Question: Can you provide the account number mentioned in the document?
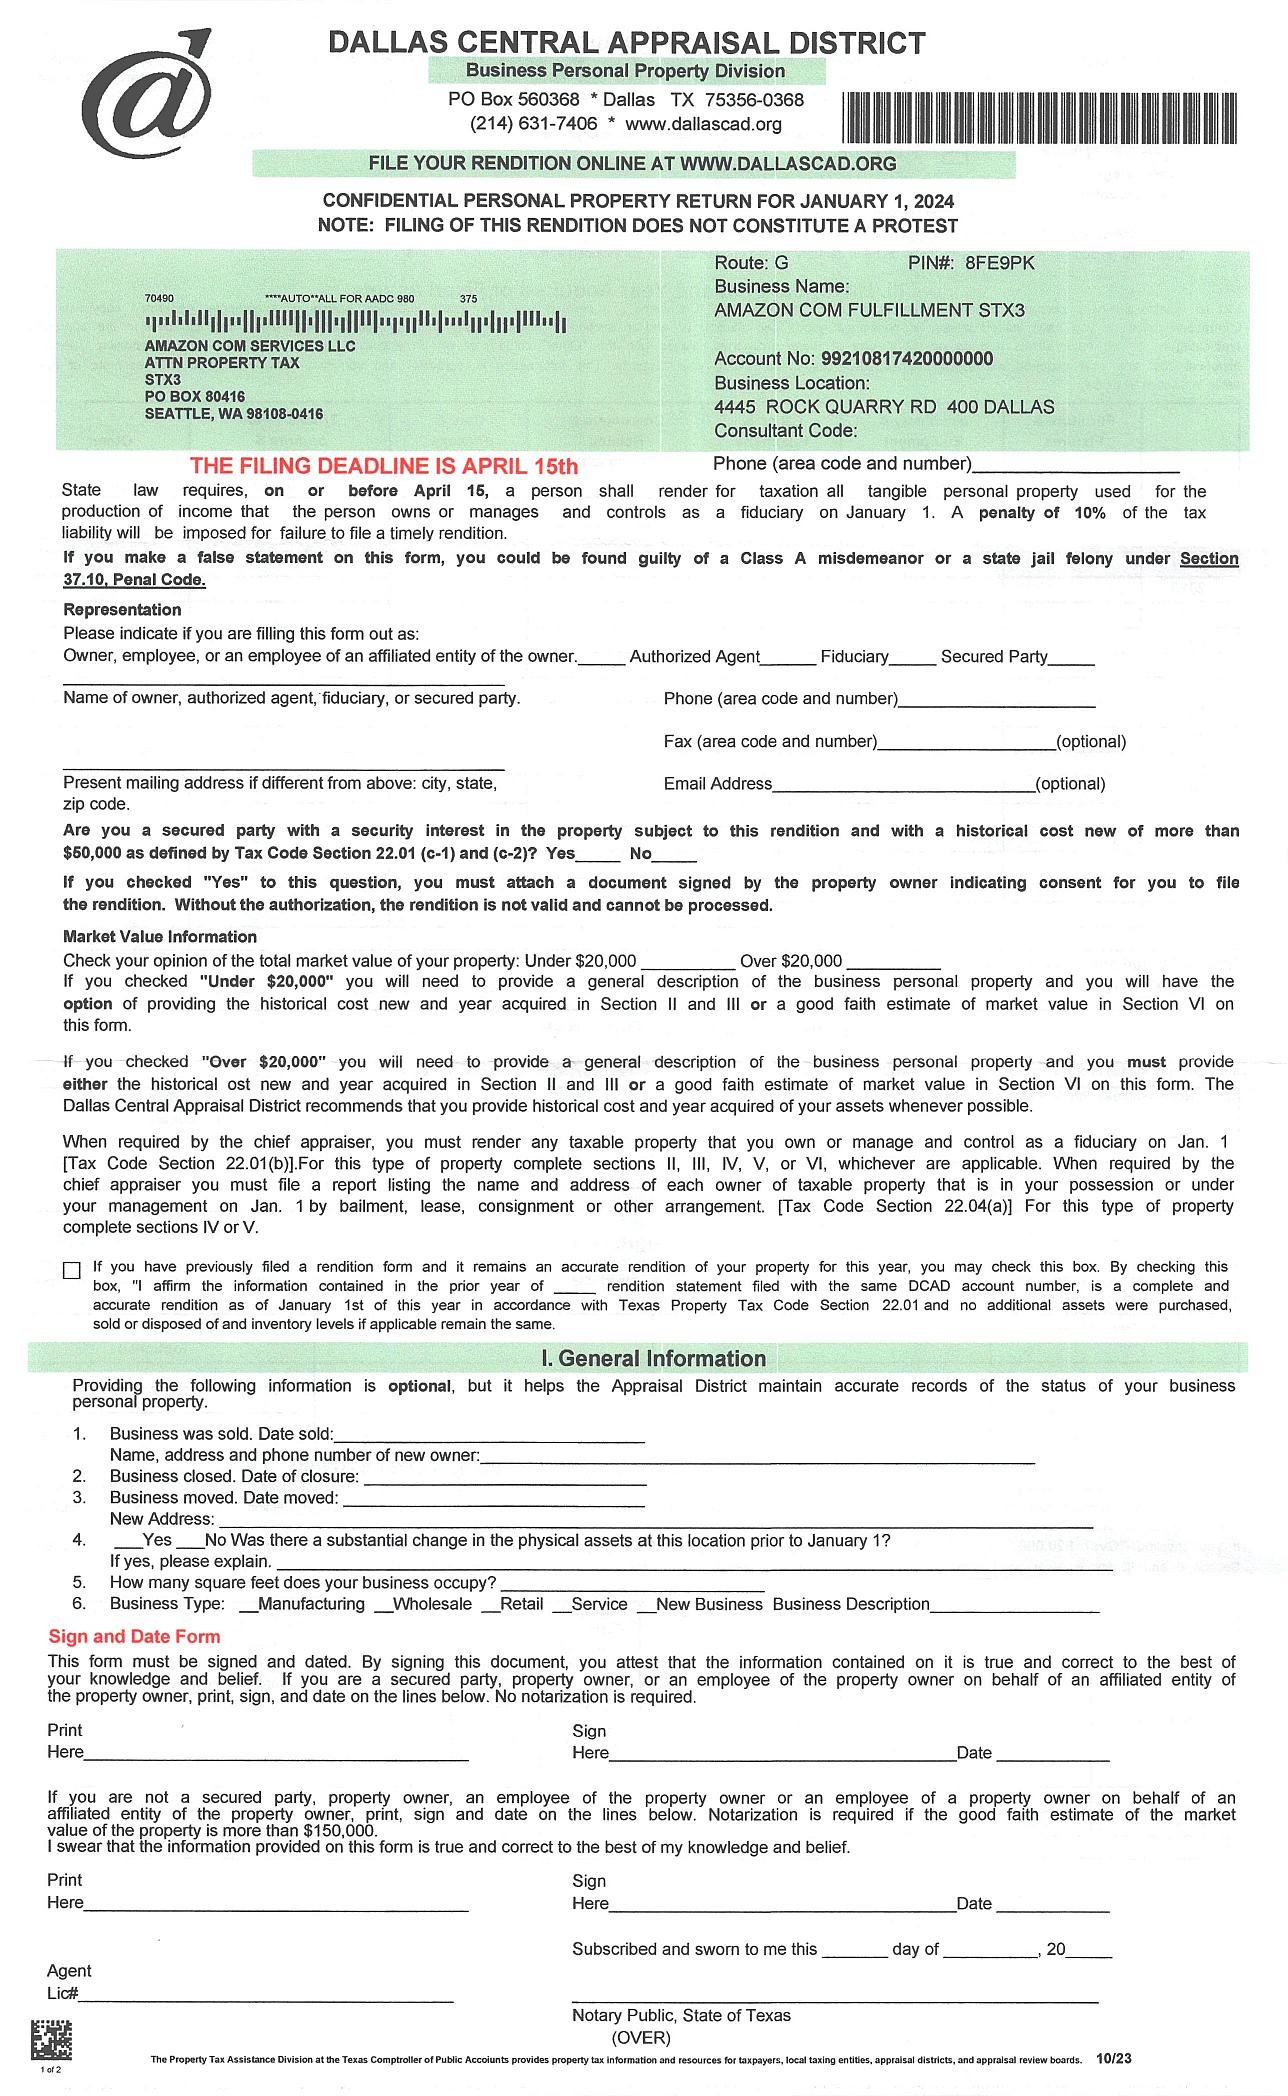
Answer: "992108174200000000"